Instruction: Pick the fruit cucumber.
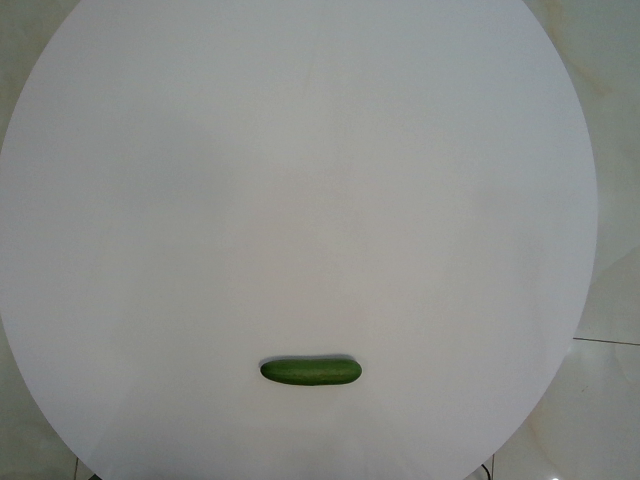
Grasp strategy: vertical